Question: What is the address or location of the property listed in the document?
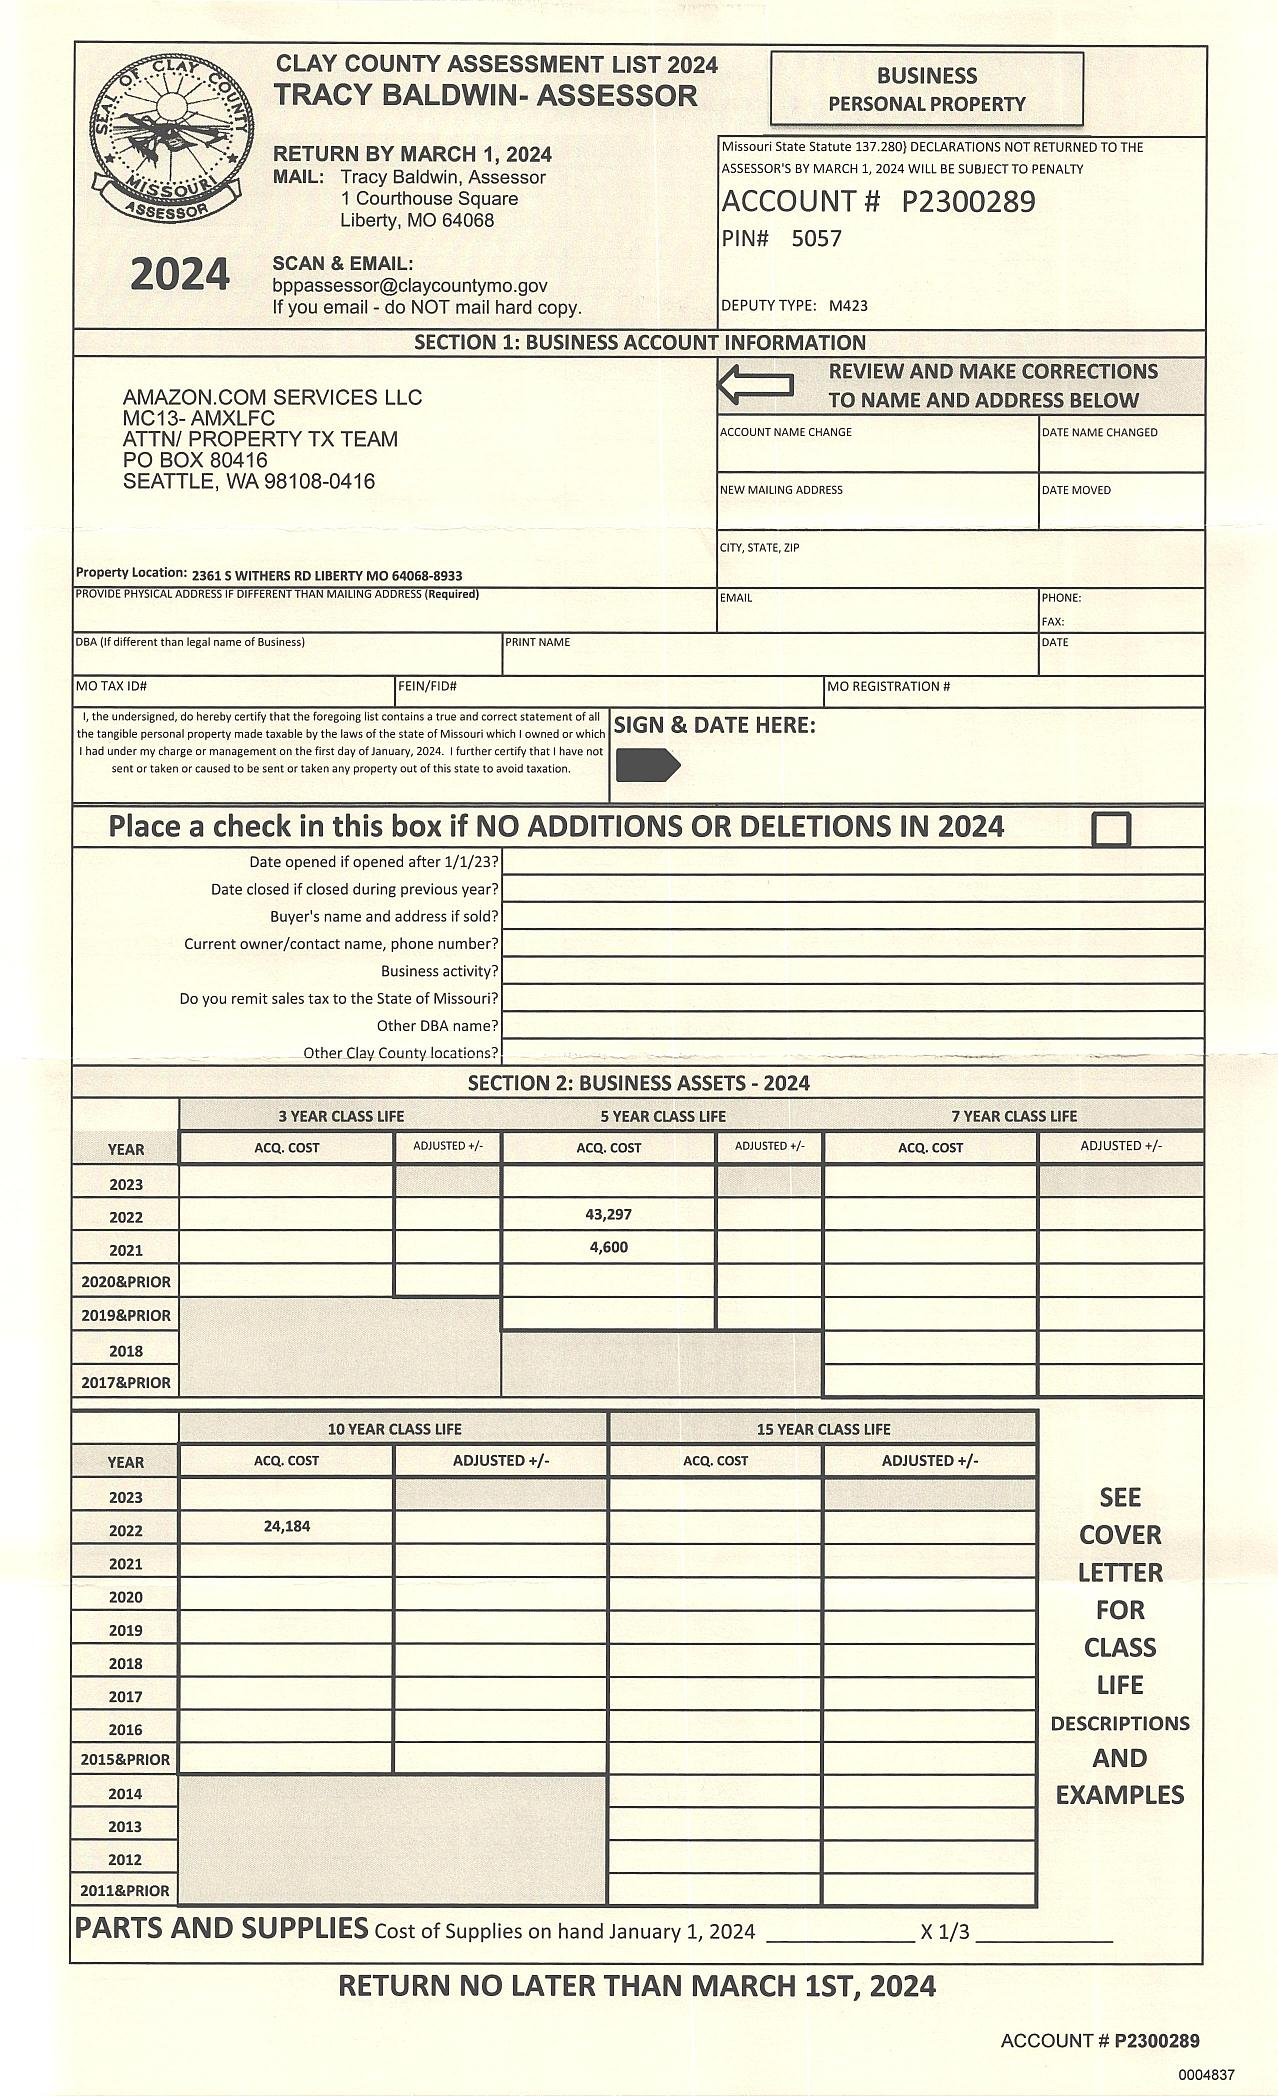
Answer: "2365 WITHERS RD LIBERTY MO 64068-8933"